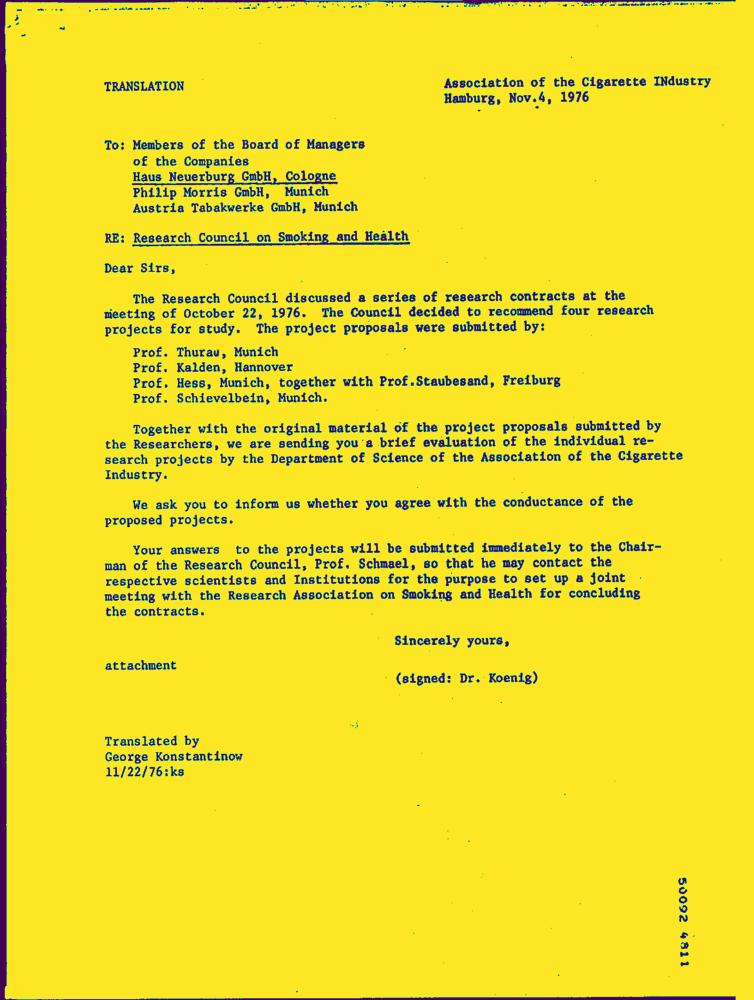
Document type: Letter-Doc